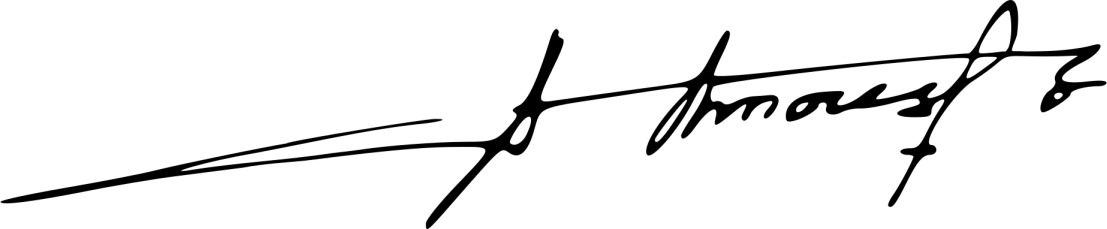
Signature of: bruno amoussou